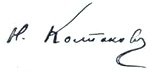
Signature of: nikolay kolpakov